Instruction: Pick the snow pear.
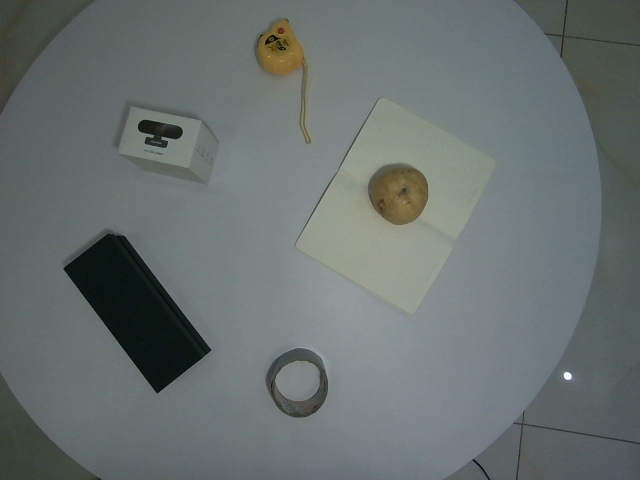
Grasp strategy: vertical